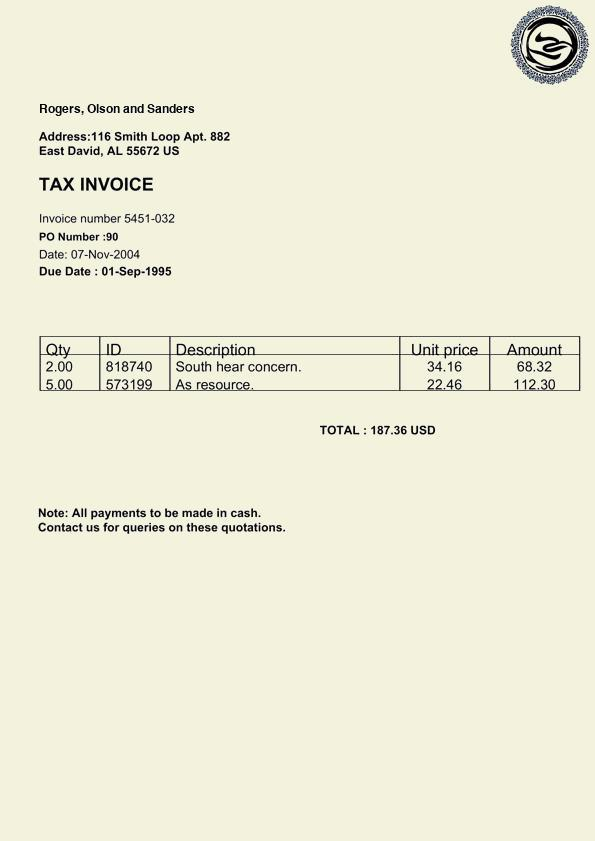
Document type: Invoice